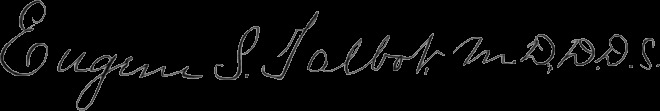
Signature of: eugene solomon talbot